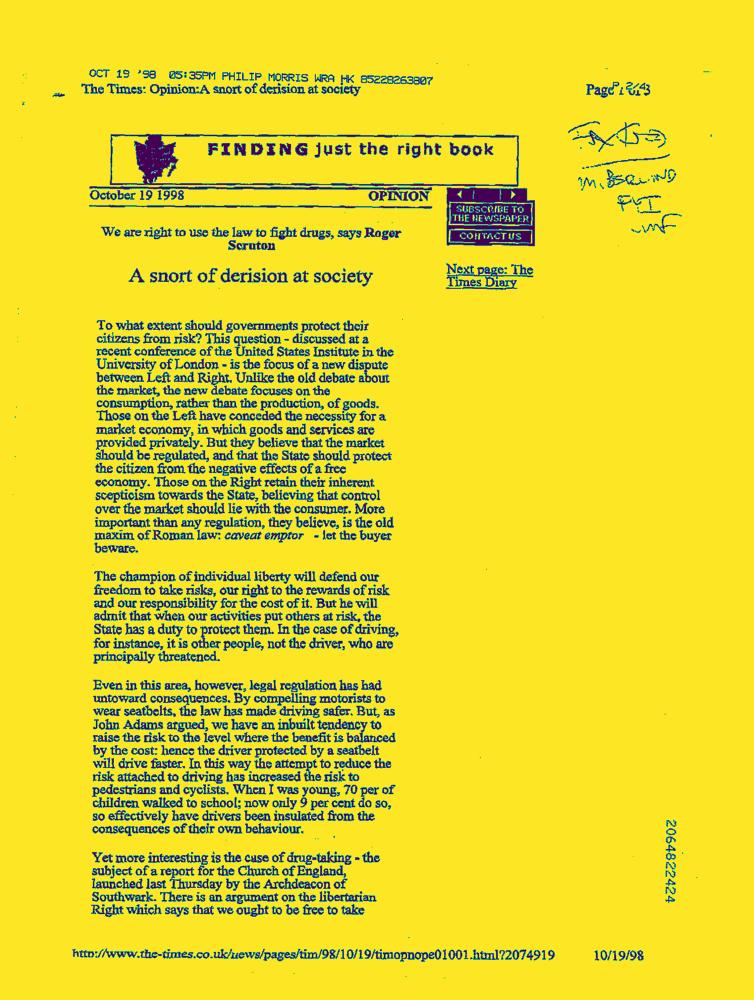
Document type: News-Article